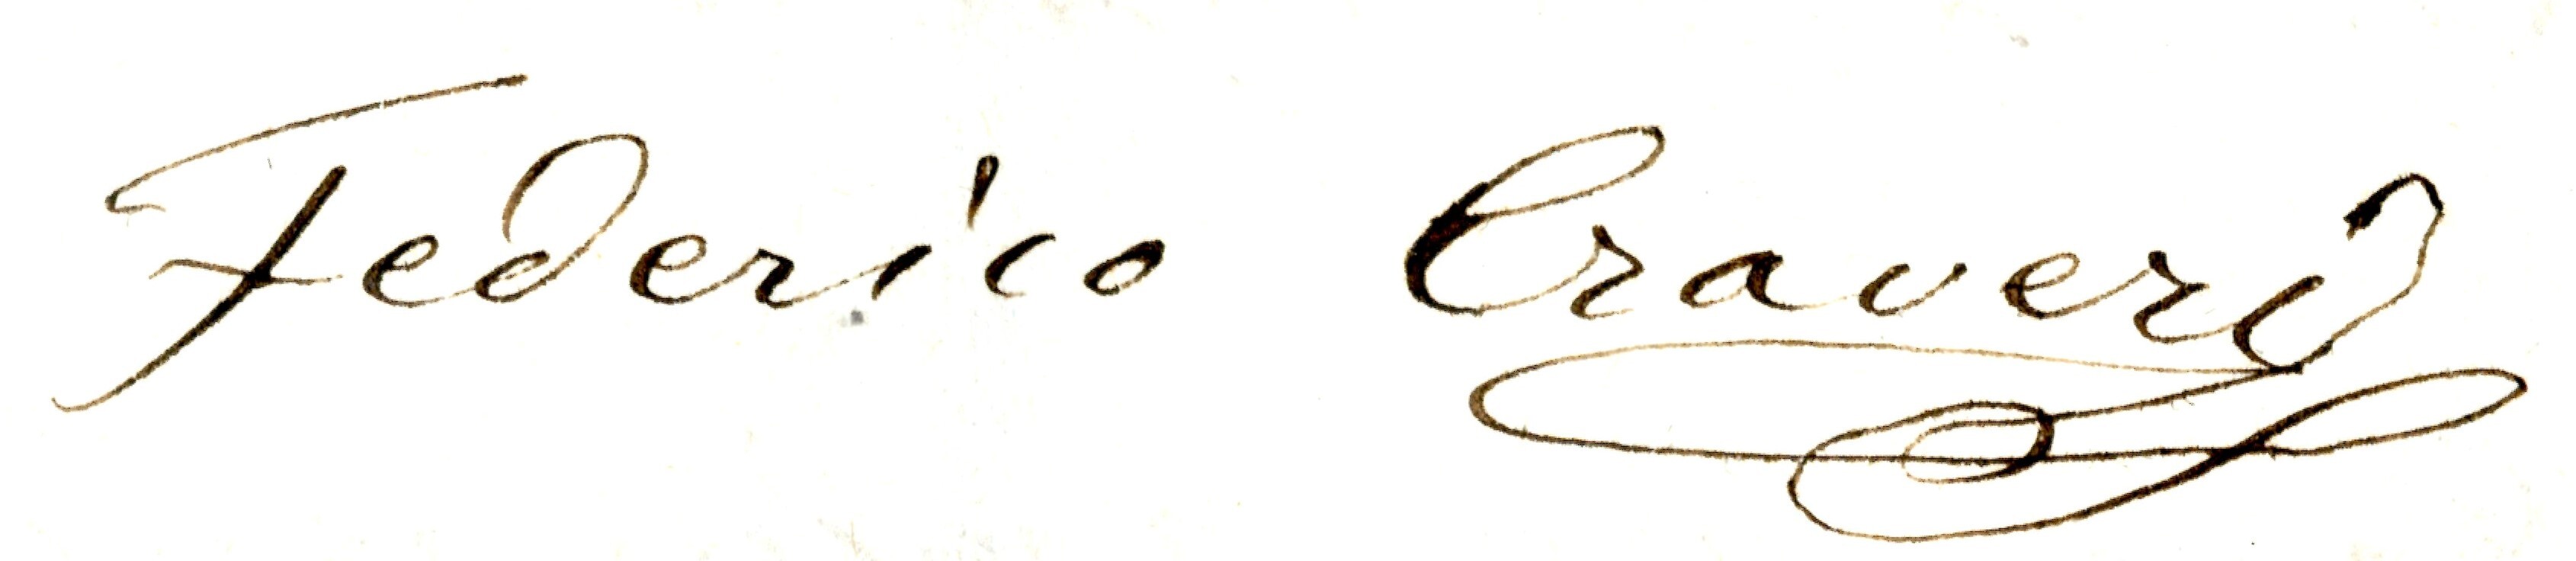
Signature of: federico craveri